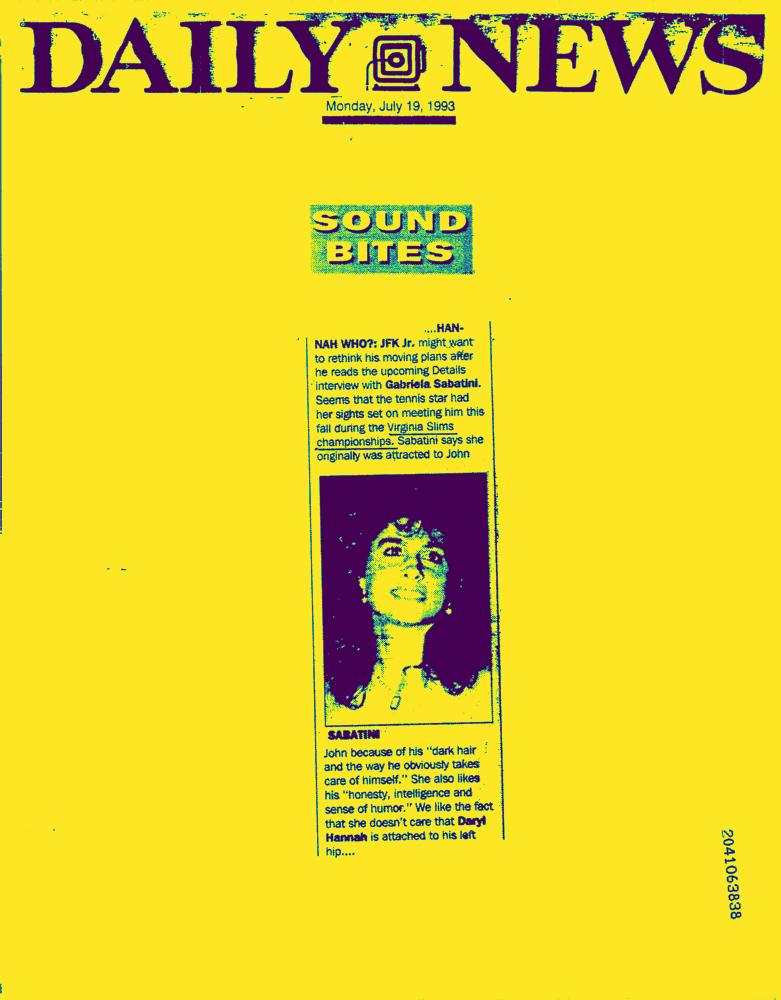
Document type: News-Article